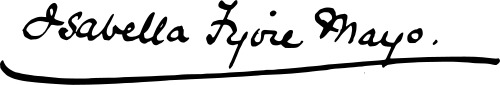
Signature of: isabella fyvie mayo